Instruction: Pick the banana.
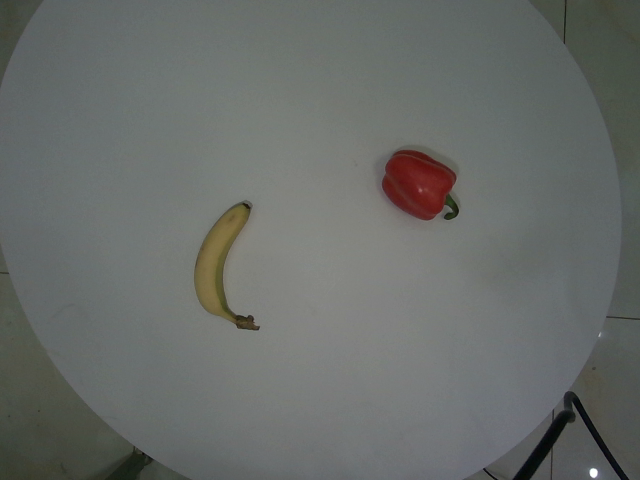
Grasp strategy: vertical